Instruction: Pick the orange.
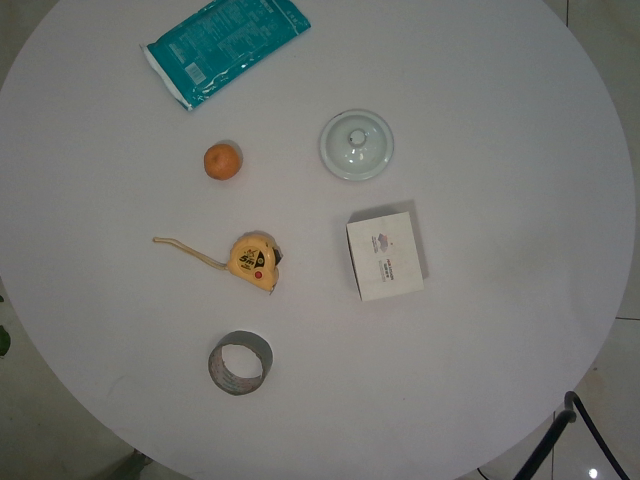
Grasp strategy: vertical